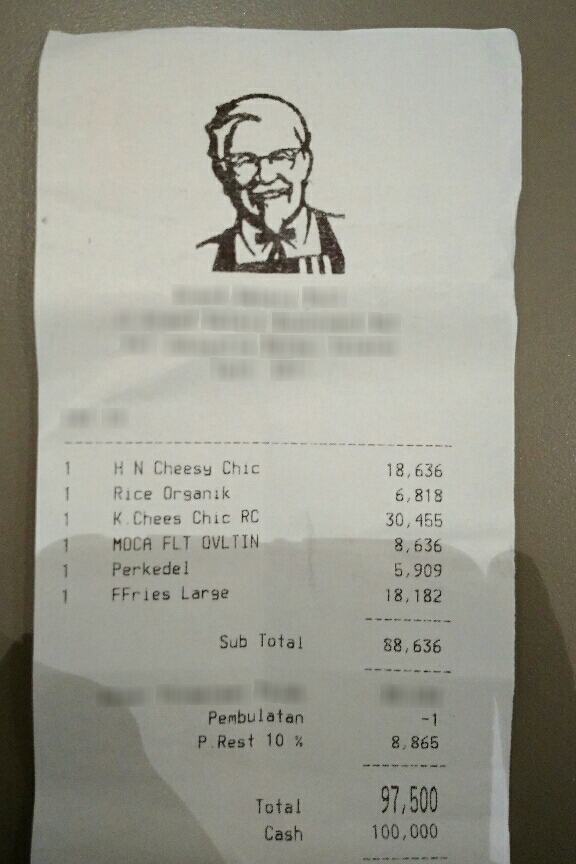
Number of items: 6
Subtotal: 88,636
Tax: 8,865
Other charges: -1
Total: 97,500
OCR text regions:
text: 1
text: H
text: N
text: Cheesy
text: Chic
text: 18,636
text: 1
text: Rice
text: Organik
text: 6,818
text: 1
text: K.Chees
text: Chic
text: RC
text: 30,455
text: 1
text: MOCA
text: FLT
text: OVLTIN
text: 8,636
text: 1
text: Perkedel
text: 5,909
text: 1
text: FFries
text: Large
text: 18,182
text: Sub
text: Total
text: 88,636
text: Pembulatan
text: -1
text: P.Rest
text: 10
text: %
text: 8,865
text: Total
text: 97,500
text: Cash
text: 100,000